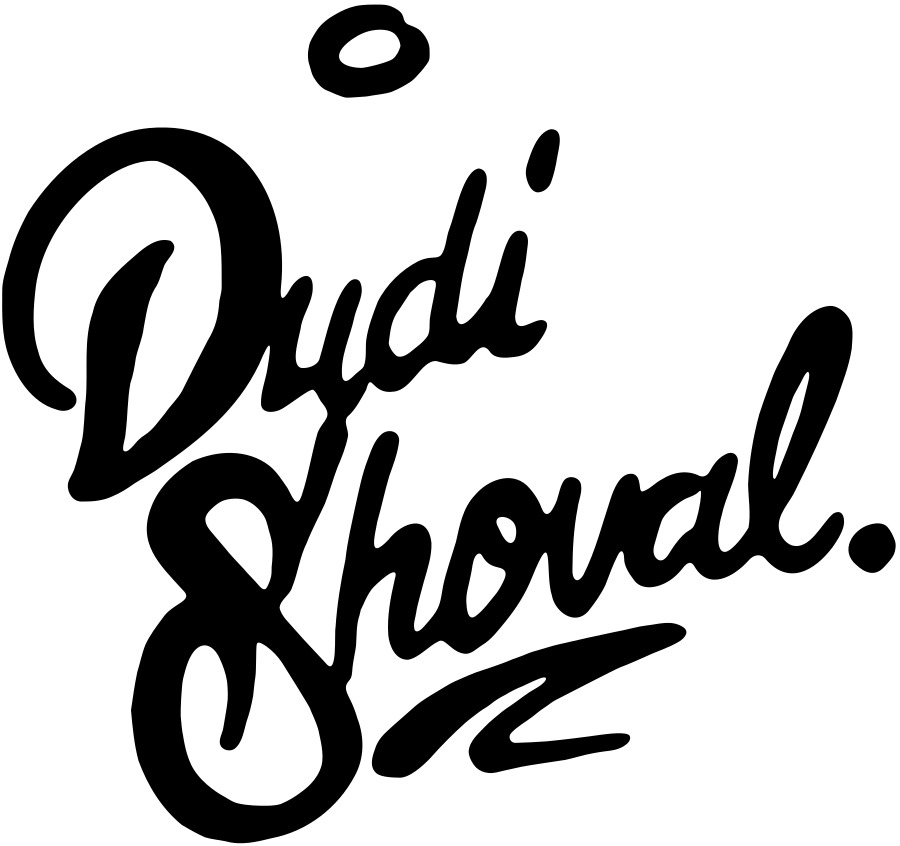
Signature of: dudi shoval